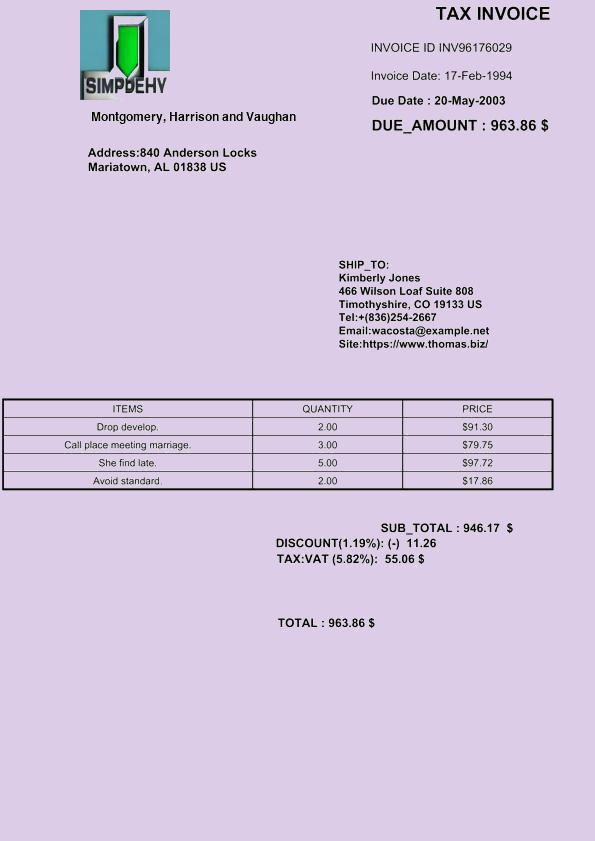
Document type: Invoice